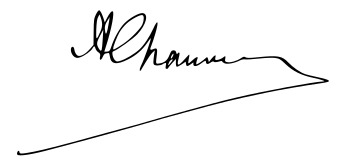
Signature of: auguste chauveau